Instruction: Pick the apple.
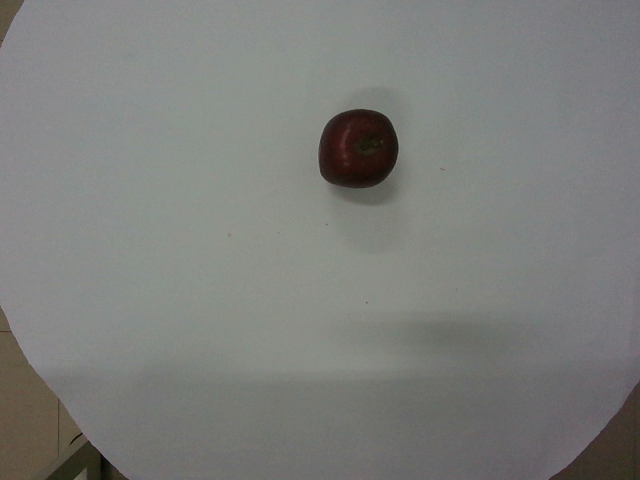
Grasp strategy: vertical